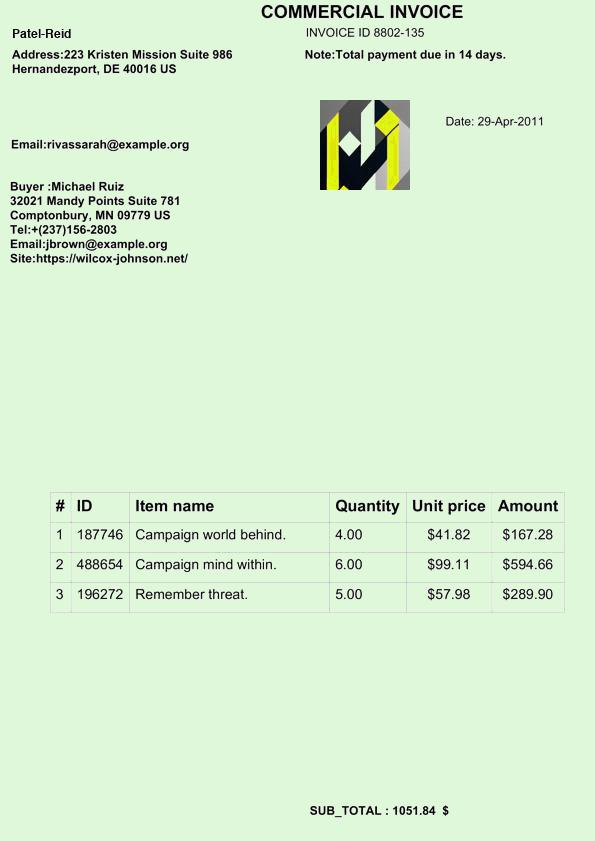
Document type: Invoice